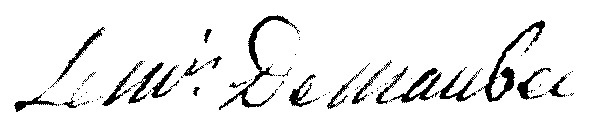
Signature of: louis gabriel de planelli de maubec